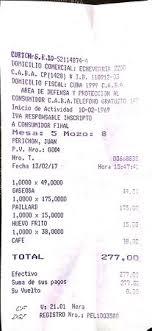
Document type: Invoice